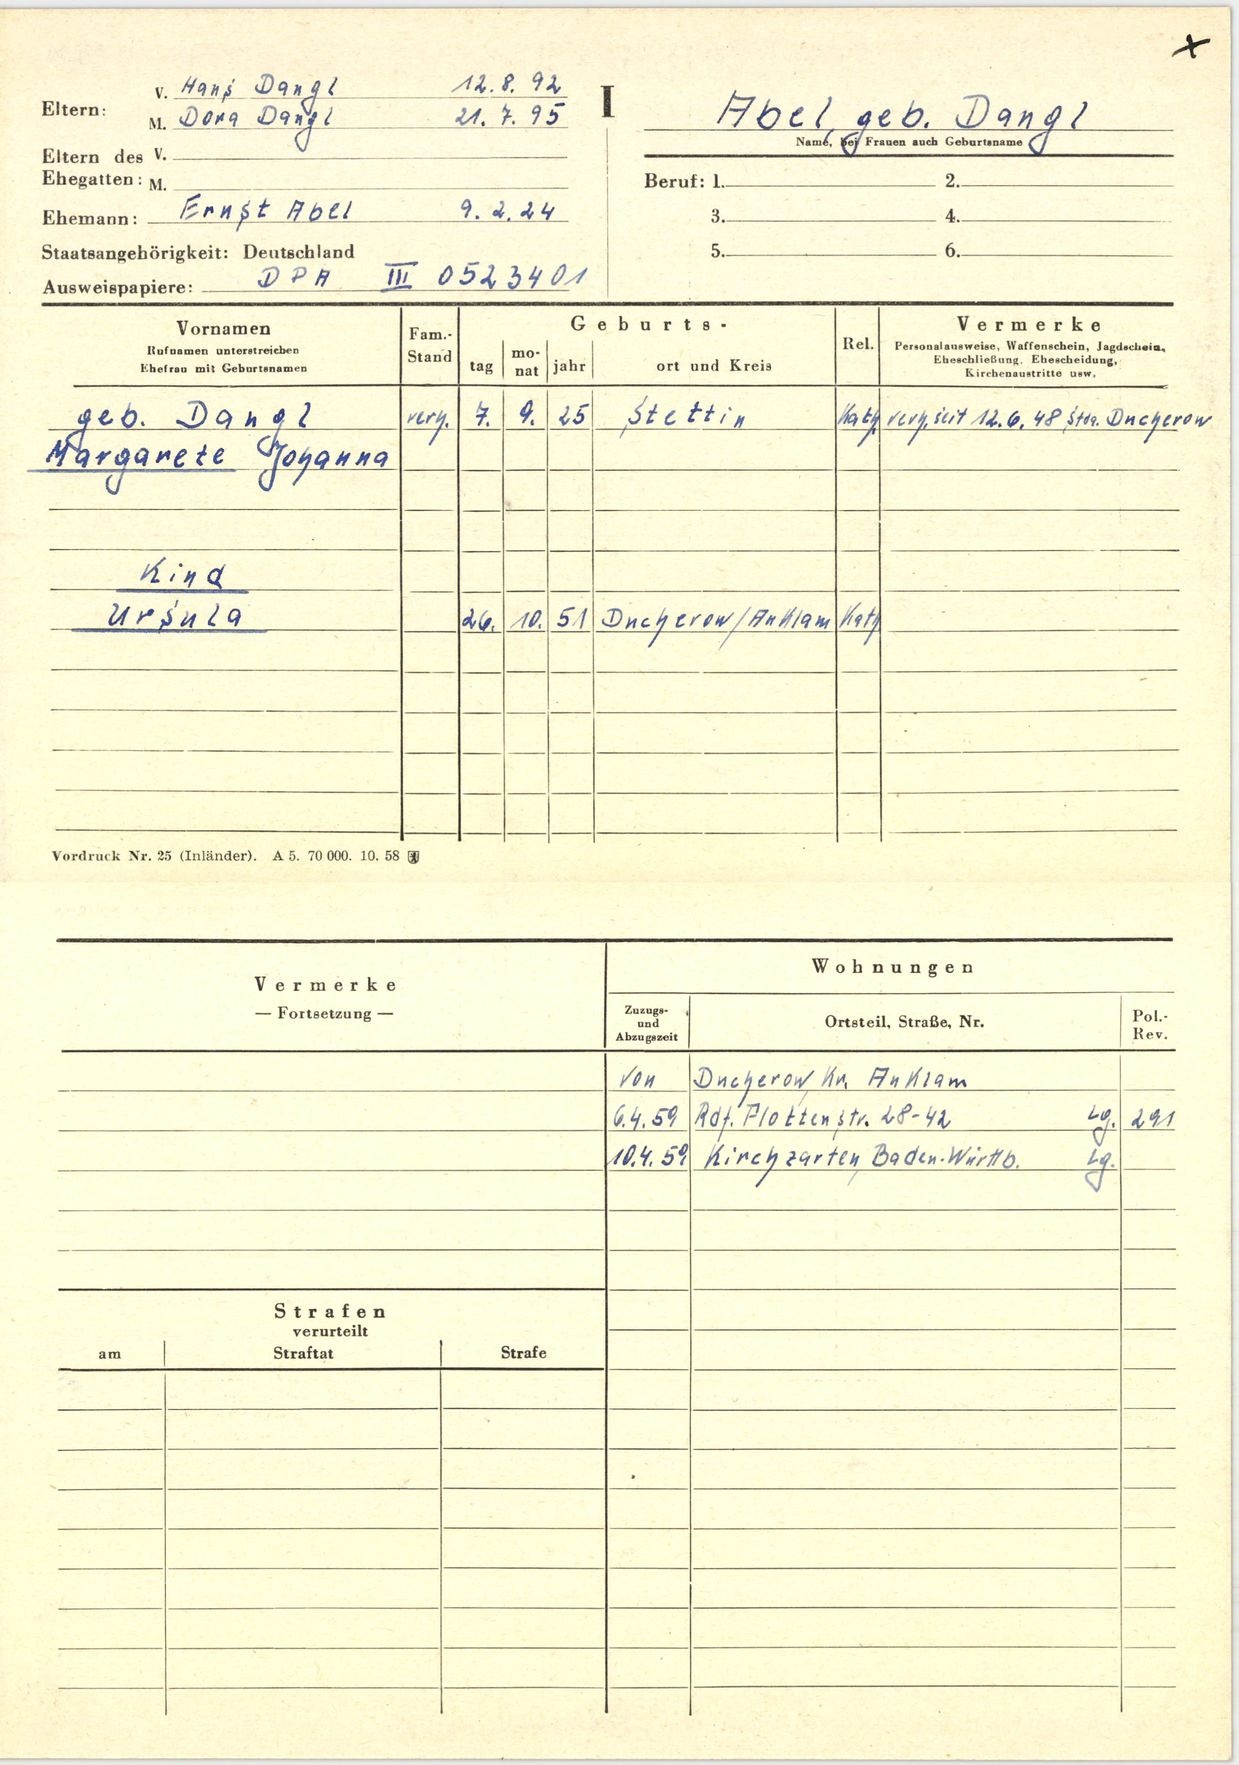
Abel, geb. Dangl